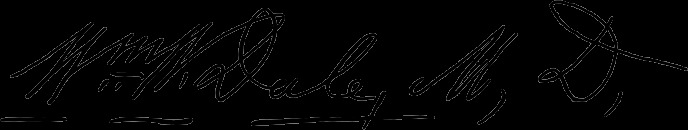
Signature of: william walters dale